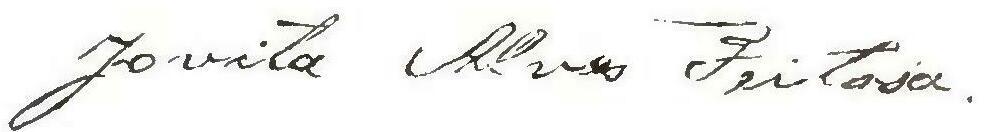
Signature of: jovita feitosa